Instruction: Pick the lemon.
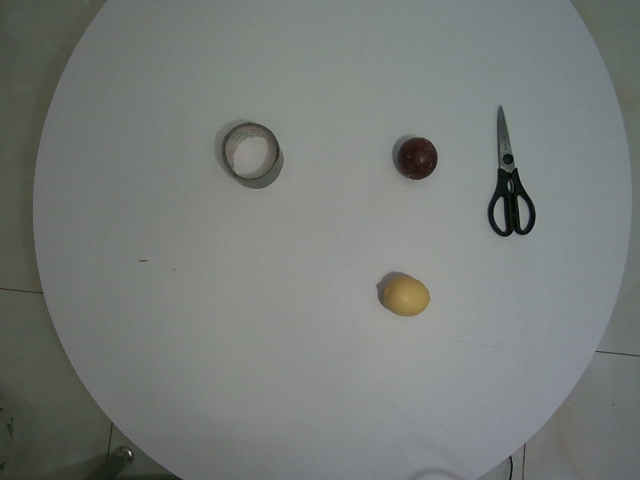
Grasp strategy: vertical